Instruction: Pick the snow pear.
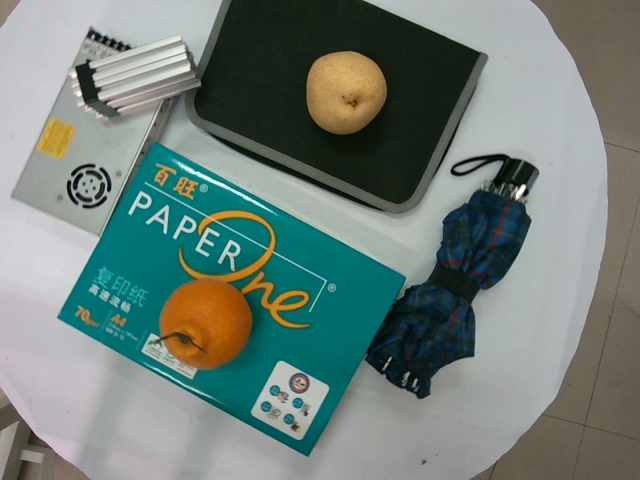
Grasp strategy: vertical